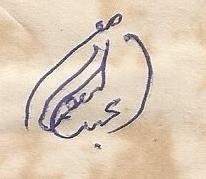
Signature of: wasfi bahraichi